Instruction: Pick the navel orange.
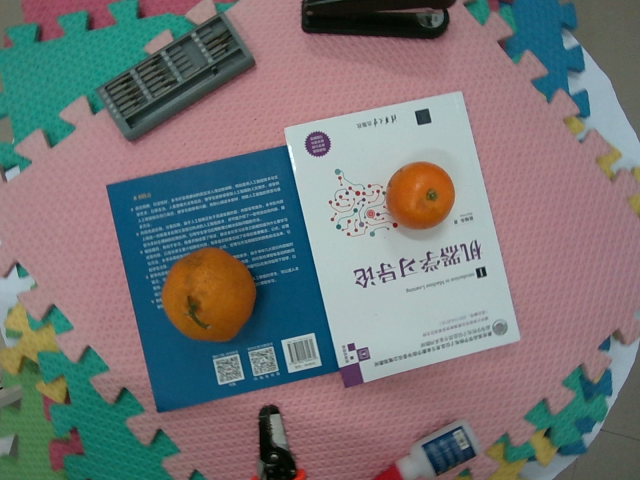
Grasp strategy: vertical